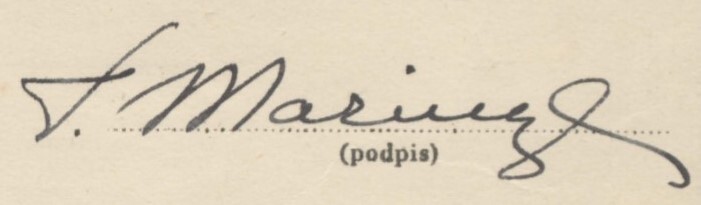
Signature of: tadeusz maringe